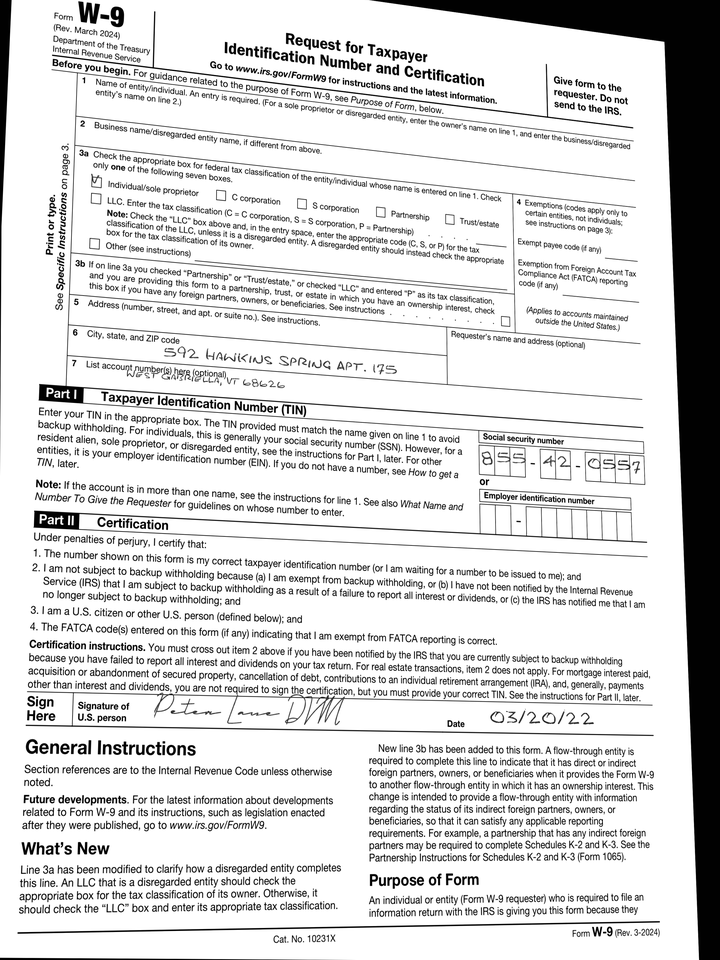
adr1: 592 Hawkins Spring Apt. 175
adr2: West Gabriella, VT 68626
cbx: yes
ssn: 855420557
sdt: 03/20/22